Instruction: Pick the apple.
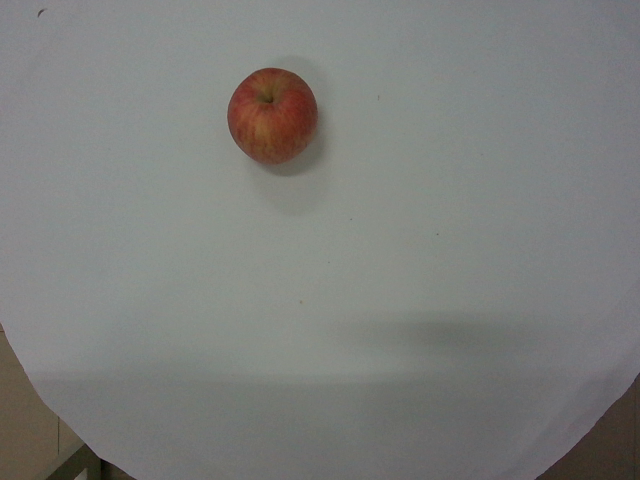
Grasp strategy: vertical